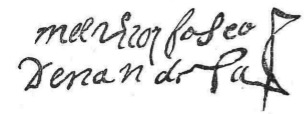
Signature of: melchor casco de mendoza